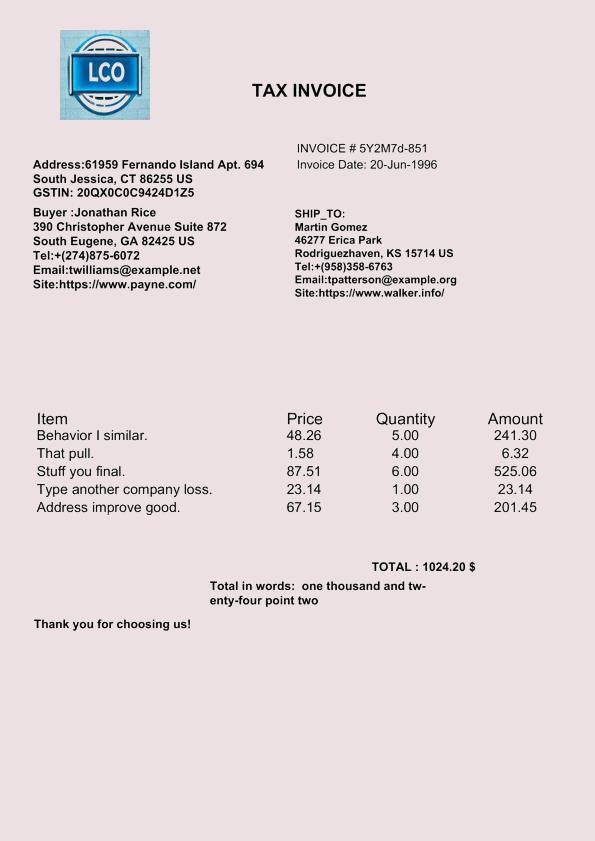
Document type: Invoice